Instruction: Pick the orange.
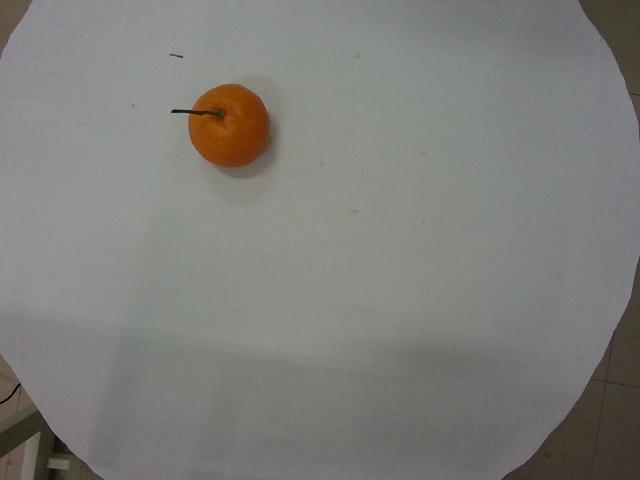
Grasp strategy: vertical